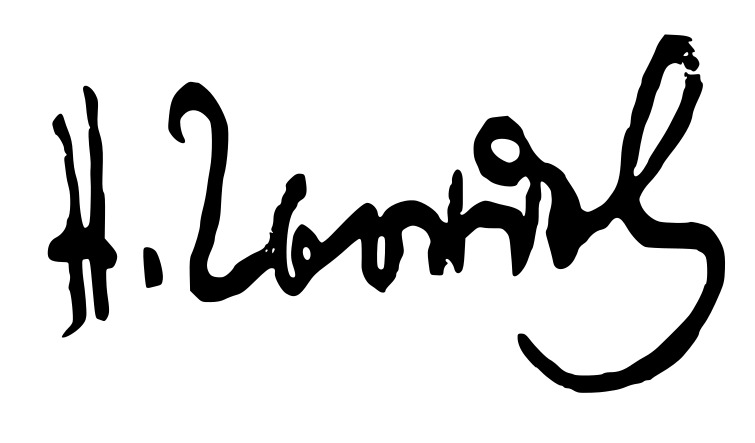
Signature of: naum gyondov